Question: Talk about the condition:
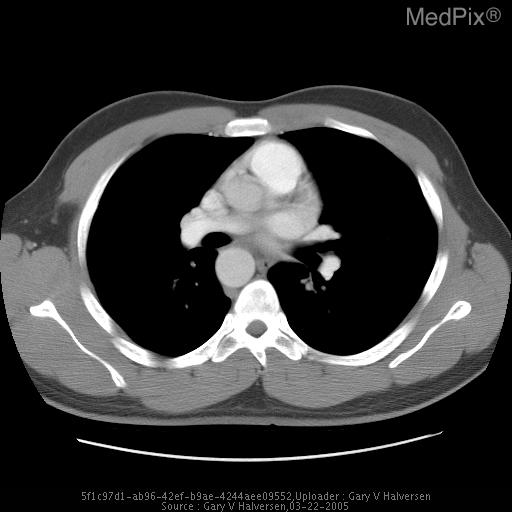
Answer: The disease is discussed as: This is the most common malformation of the aortic arch resulting in a complete vascular ring around the trachea and esophagus.The most common type of right aortic arch is right aortic arch with an aberrant left subclavian artery and it is 2-3 times more common than right arch with mirror image branching of the brachiocephalic vessels. Right arch and aberrant left subclavian artery has a 5-12% incidence of associated congenital heart disease while right arch with mirror branching of the brachiocephalic vessels has a 98% incidence of associated congenital heart disease.

Two types:
1.Origin of the left subclavian artery from a posterior aortic diverticulum from which a ductus arteriosus extends to the left pulmonary artery. The retroesophageal part of the ring is large and compression is produced by the diverticulum (Diverticulum of Kummerell).

2.Origin of the left subclavian artery from the descending aorta with a left ductus connecting the left subclavian artery to the left pulmonary artery. The retroesophageal part of the ring is small.

In both types of aberrant subclavian arteries, the vessel runs behind the esophagus.

Definitive diagnosis is now usually accomplished by CT or MRI. Both display the severity of airway narrowing and the retro-esophageal aberrant artery.Both demonstrate the large aortic diverticulum invariably at the site of airway compression with an aberrant left subclavian artery.